Question: In what way does the history help explain the case?
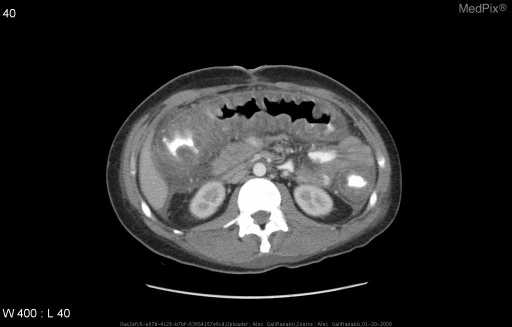
Answer: The patient's history of 22 year old male OIF patient s/p blast injury and several weeks of antibiotic therapy. is key in understanding the case.